Question: What appears to be the issue?
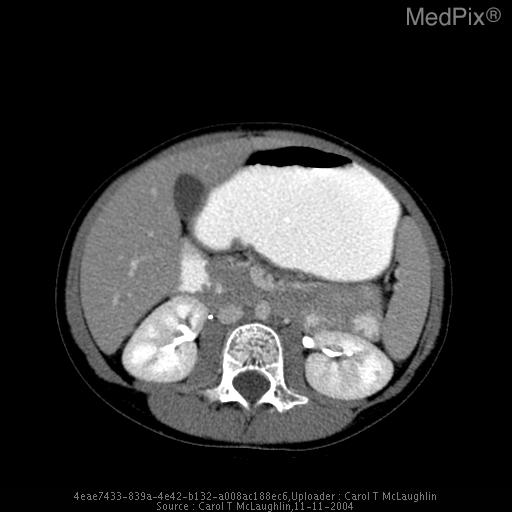
Answer: The findings suggest UGI demonstrated severe focal narrowing of the second portion of the duodenum with medial displacement of the second portion of the duodenum.

CT retrospectively demonstrated a thin segment of pancreatic tissue encircling the second portion of the duodenum.. A thin band of pancreatic tissue encircles the second portion of the duodenum.. The patient might have a history of 6 yo girl with multiple year history of early satiety and borderline normal weight gain.  History of 25lb weight loss after viral illness..